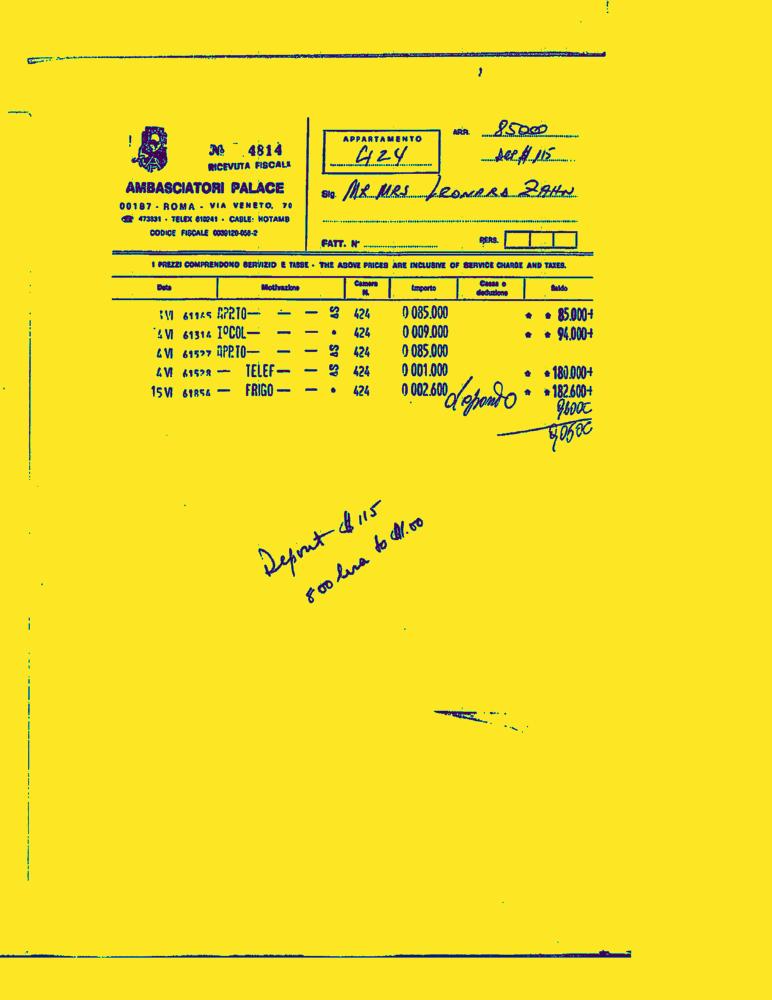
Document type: Invoice-Doc